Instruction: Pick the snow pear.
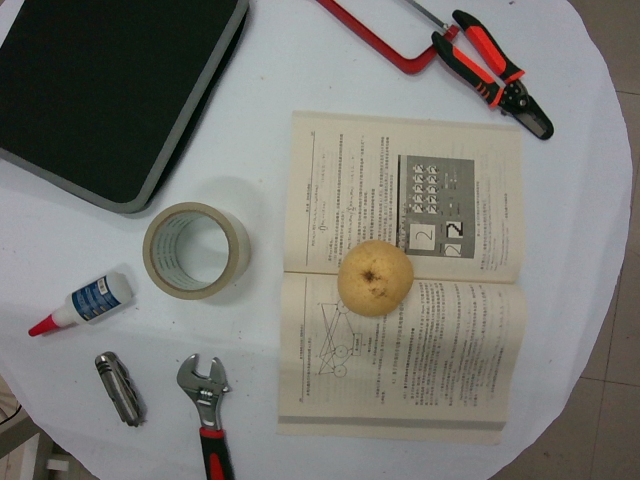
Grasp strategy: vertical